Question: Can you provide the account number mentioned in the document?
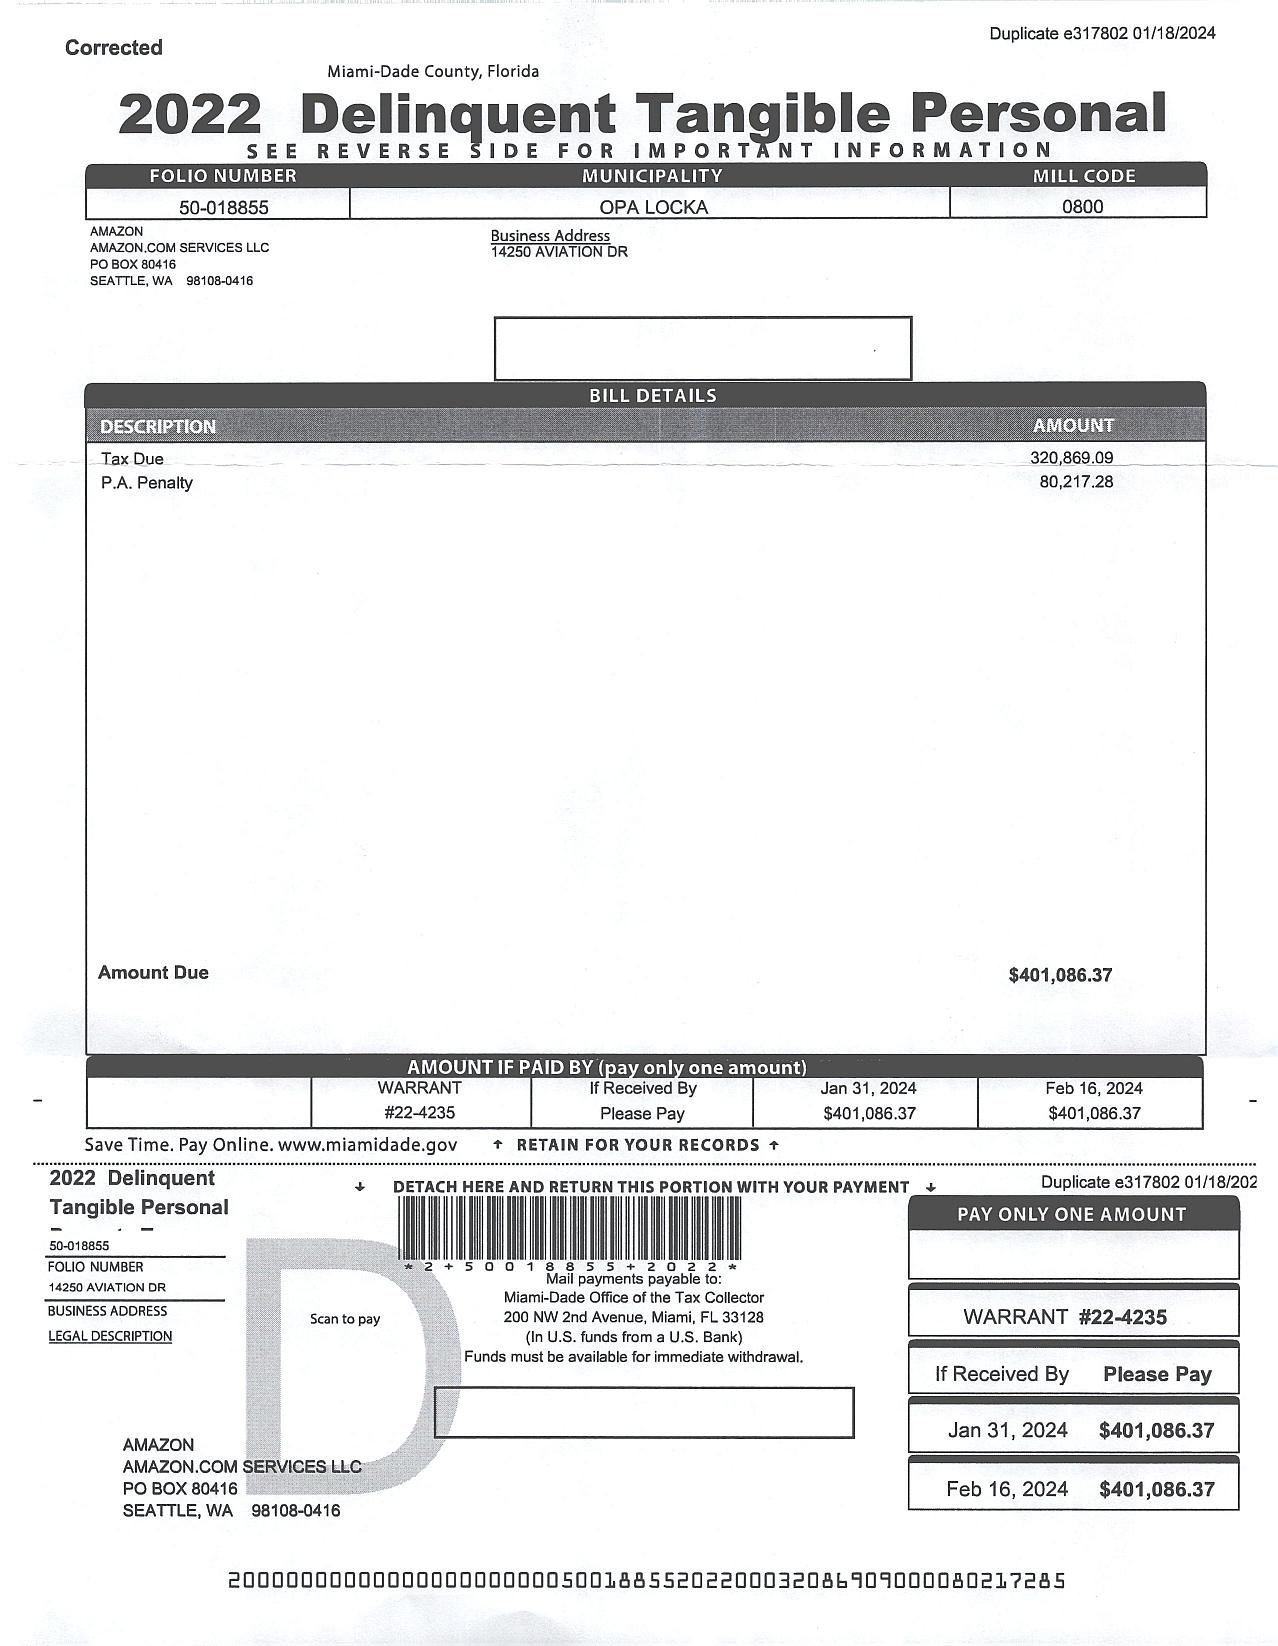
Answer: "50-018855"